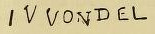
Signature of: joost van den vondel